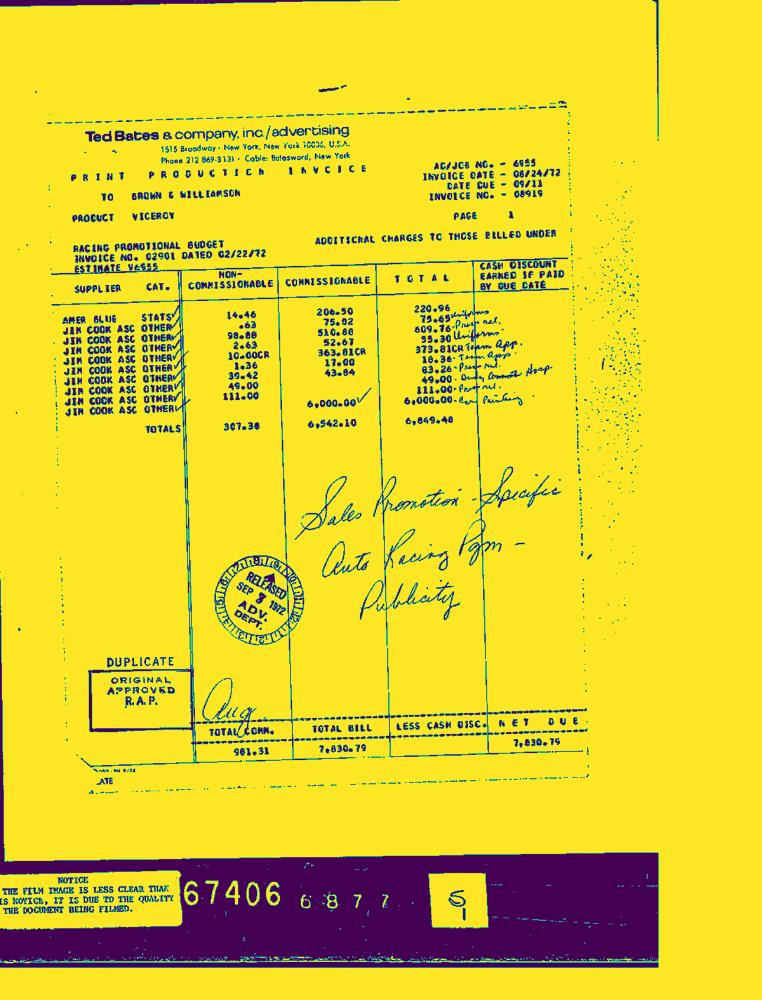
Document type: Invoice-Doc